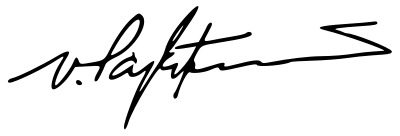
Signature of: víctor paz estenssoro